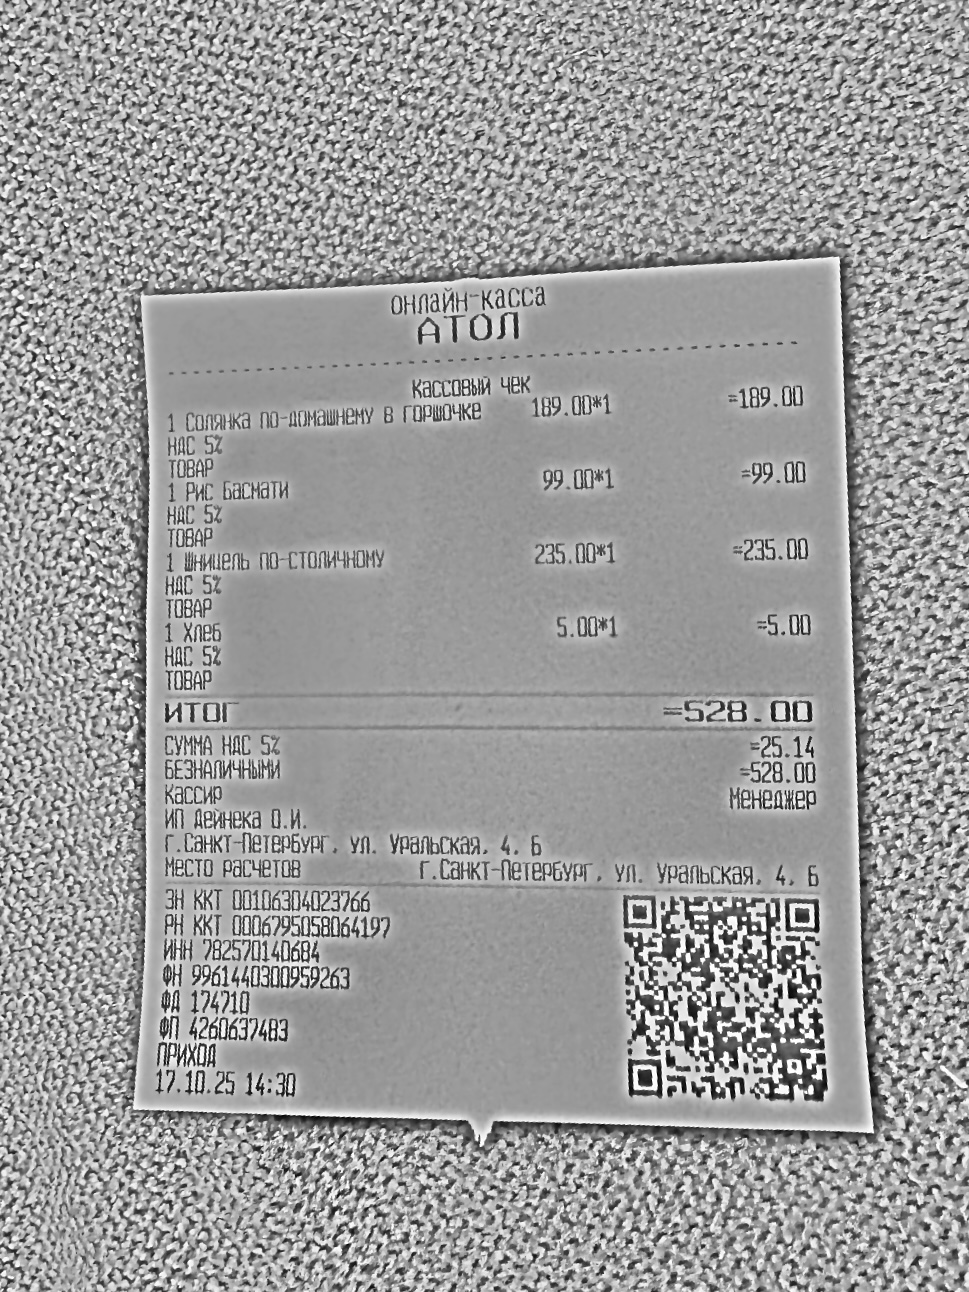
Продавец: ИП Дейнека О.И.
ИНН: 782570140684
Дата: 17.10.25
Товары: 1 Солянка по-домашнему в горшочке; 1 Рис Басмати; 1 Шницель по-столичному; 1 Хлеб
Количество: 1; 1; 1; 1
Цена: 189.00; 99.00; 235.00; 5.00
Сумма: 189.00; 99.00; 235.00; 5.00
Итого: 528.00